Question: Describe the condition in detail:
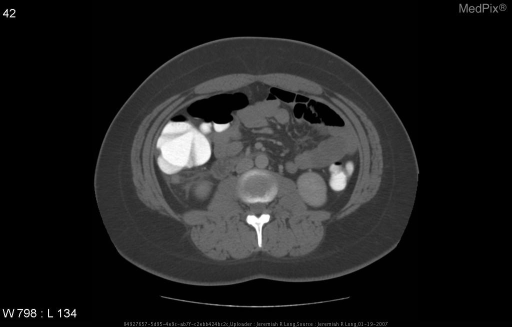
Answer: The disease is discussed as: Appendicitis occurs most frequently in the 2nd to 3rd decade of life, less commonly in the extremes of age.  Pain is usually the initial presenting complaint and often starts in the peri-umbilical region before migrating to the right lower quadrant with maximal tenders often located at McBurney’s point.  This typical sequence is absent in more than 1/3 of older children.  Often pain is worse with movement, coughing (cough sign) driving over bump (cat\'s eye sign), or standing on toes and dropping heels to ground (heel drop sign) (Rothrock).  Vomiting occurs in the majority of school-aged children and may precede or begin concurrent with pain.  Physical exam often reveals an elevated temperature and tenderness to palpation in the right lower quadrant.  However, tenderness may involve the entire lower abdomen, or may be diffuse, especially with a perforation.  Compared with those with non-perforated appendicitis, children with perforated appendicitis are significantly younger, have a longer duration of symptoms before diagnosis, have more physician visits before correct diagnosis, have higher temperatures, and are more likely to exhibit vomiting, diffuse abdominal tenderness, and peritoneal signs (Rothrock).  Perforation generally occurs 36 to 48 hours after the onset of symptoms.     Plain abdominal radiographs have been recommended as potentially useful for evaluating children with suspected appendicitis.  Radiographic findings believed to be suggestive of appendicitis include rightward scoliosis, soft tissue masses, localized ileus, bowel obstruction, calcified fecolith, and free peritoneal fluid.  Of these features, the most specific for appendicitis is a calcified fecolith (appendicolith) found in up to 13% to 22% with appendicitis and in only 1% to 2% of those without (Rothrock).  While often recommended, these films rarely altered a patient\'s diagnosis or management.       Ultrasonography is appropriate in patients in which the diagnosis is unclear by history and physical examination, especially in pediatric and female patients.  A normal appendix must be identified to rule out appendicitis.  An inflamed appendix usually measures greater than 6 mm in diameter, is non-compressible and tender with focal compression (Hardin).  Numerous other right lower quadrant conditions such as inflammatory bowel disease, cecal diverticulitis, Meckel\'s diverticulum, endometriosis and pelvic inflammatory disease can cause false-positive ultrasonography results (Hardin).       Appendiceal CT is more accurate than ultrasound and consists of a focused, helical CT after a Gastrografin-saline enema.  It can be performed and interpreted usually within an hour.  The accuracy of CT is due in part to its ability to identify a normal appendix better than ultrasound.  If appendiceal CT is not available, standard abdominal/pelvic CT with contrast remains useful and may still be more accurate than ultrasound (Hardin).     The standard for management of appendicitis remains appendectomy.  The procedure may be performed by laparotomy (usually through a small right lower quadrant incision) or laparoscopy.  While laparoscopic intervention is advantageous in adults due to decreased postoperative pain, earlier return to normal activity and better cosmetic results, an open appendectomy remains the primary approach to treatment in children due to their smaller size (Rothrock).

http://www.ncbi.nlm.nih.gov/entrez/query.fcgi?cmd=Retrieve&db=PubMed&dopt=Abstract&list_uids=15155894